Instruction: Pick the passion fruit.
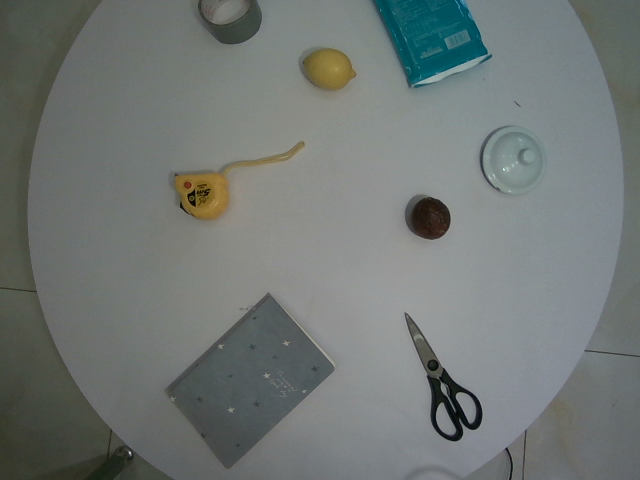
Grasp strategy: vertical